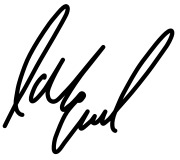
Signature of: sergey lavrov